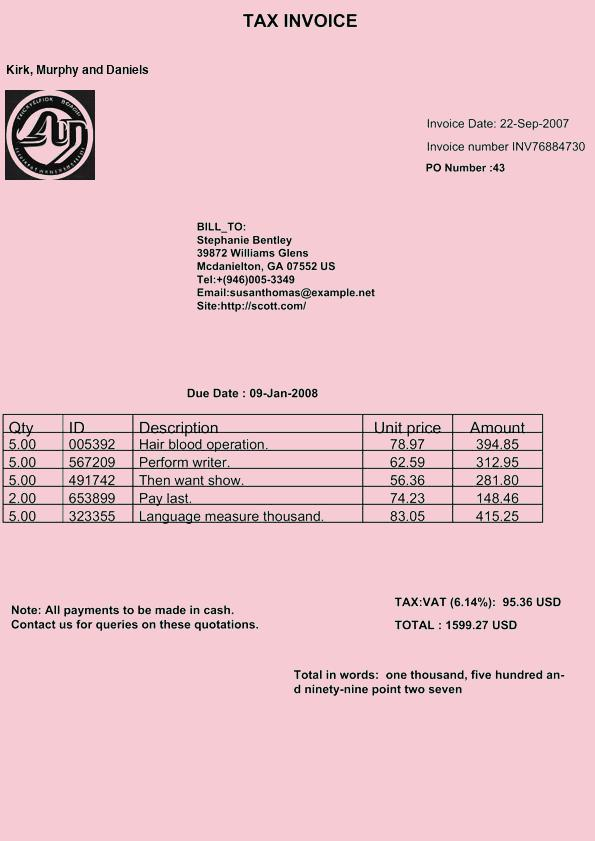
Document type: Invoice